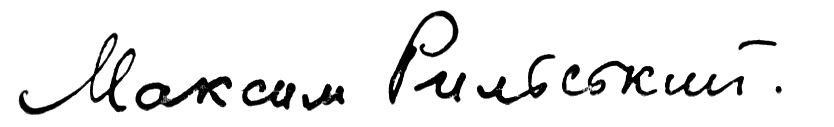
Signature of: maksym rylsky